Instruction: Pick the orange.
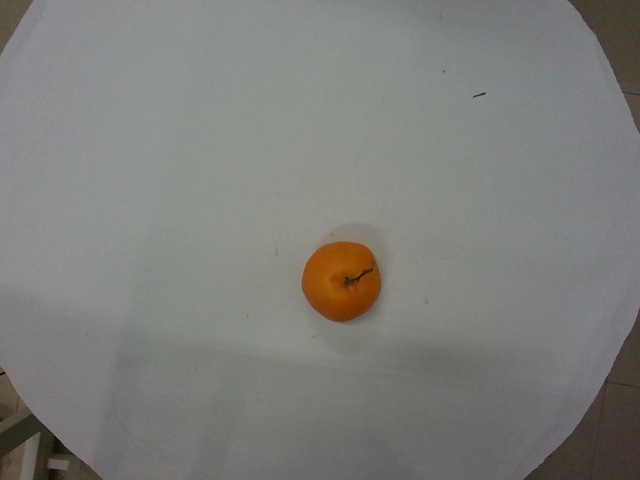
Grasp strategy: vertical